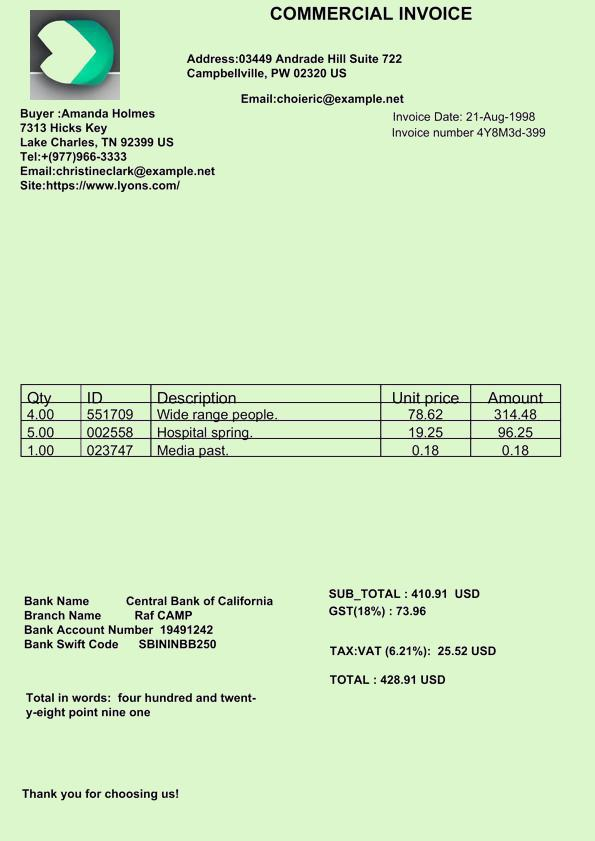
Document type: Invoice